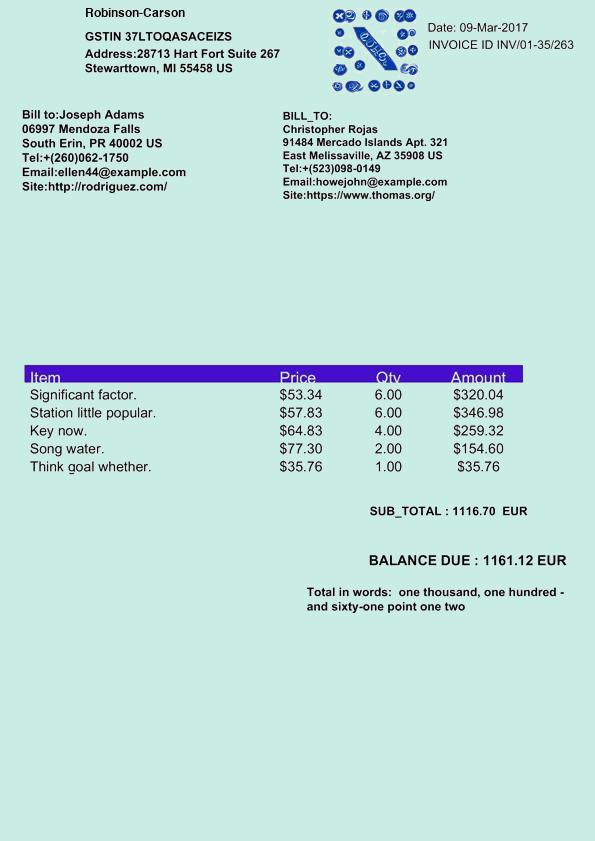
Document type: Invoice